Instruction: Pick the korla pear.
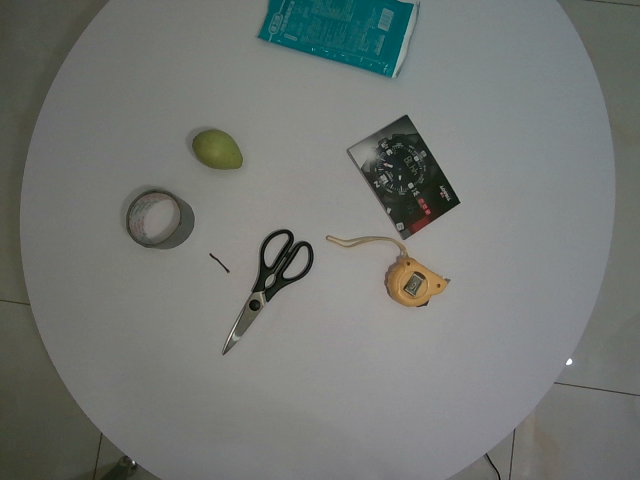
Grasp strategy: vertical